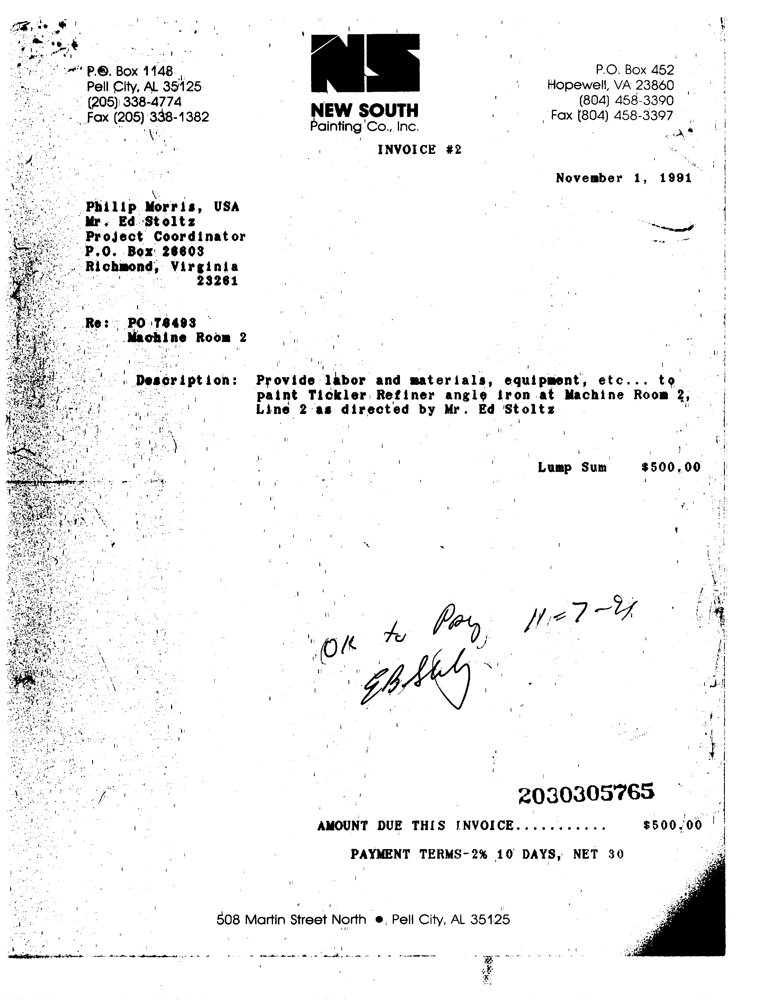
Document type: Invoice